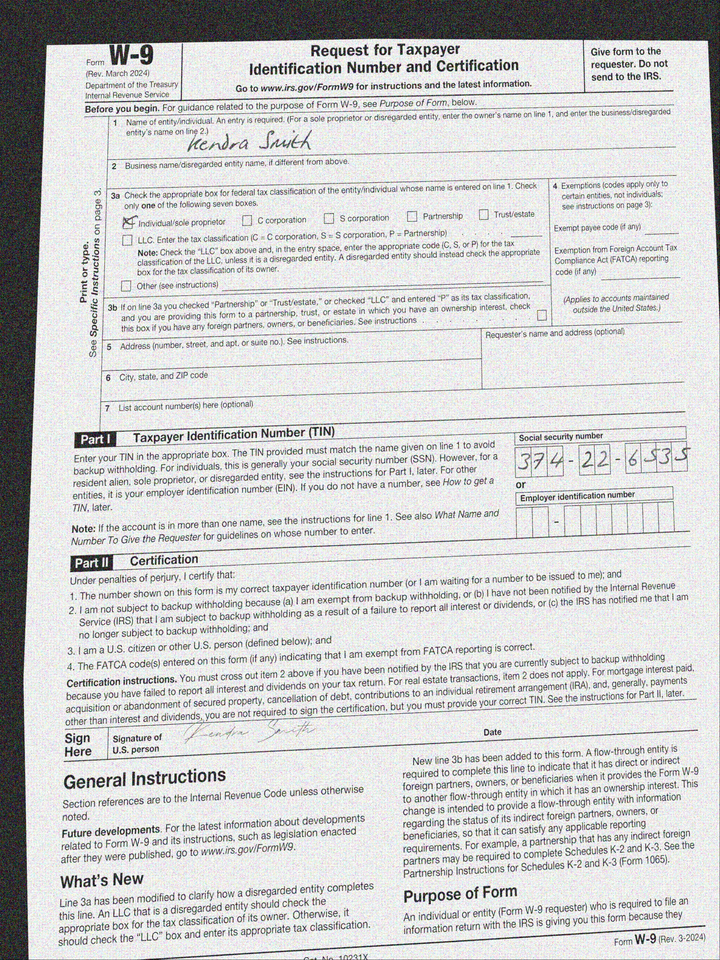
cbx: yes
ssn: 374226535
enm: Kendra Smith